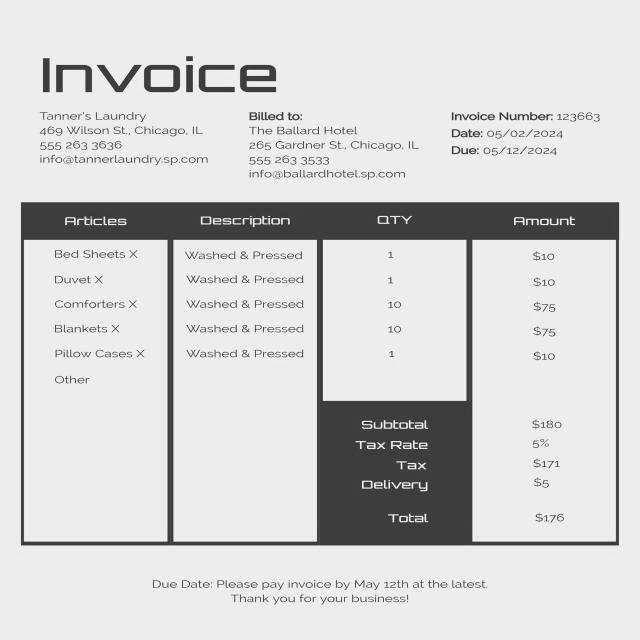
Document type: Invoice